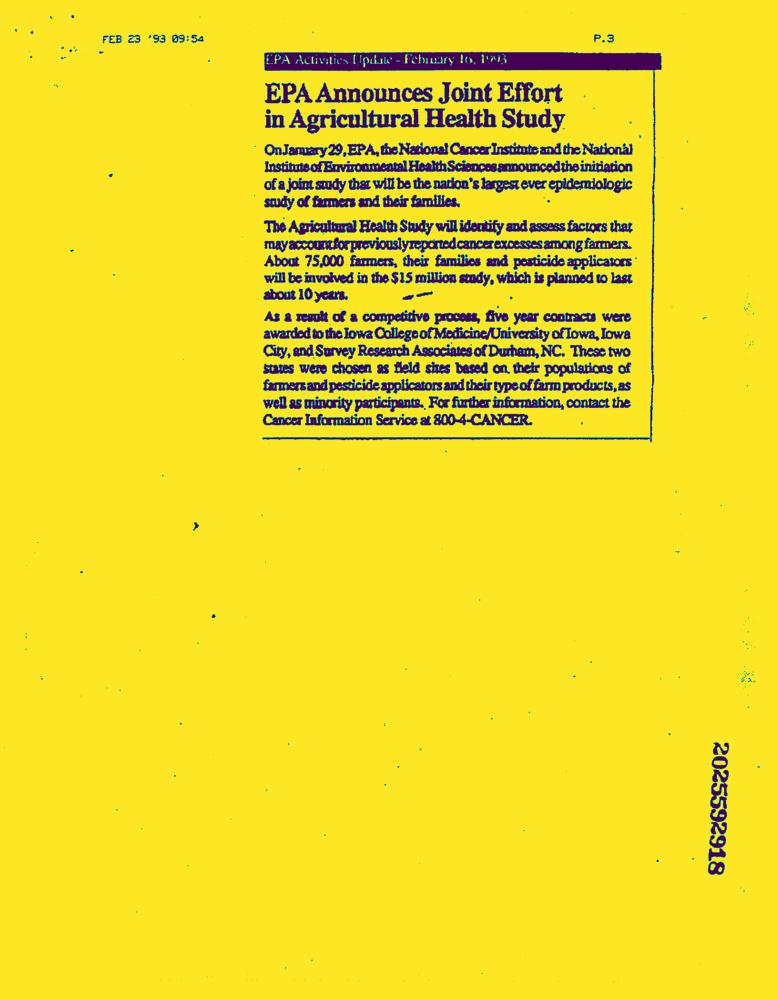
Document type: News-Article